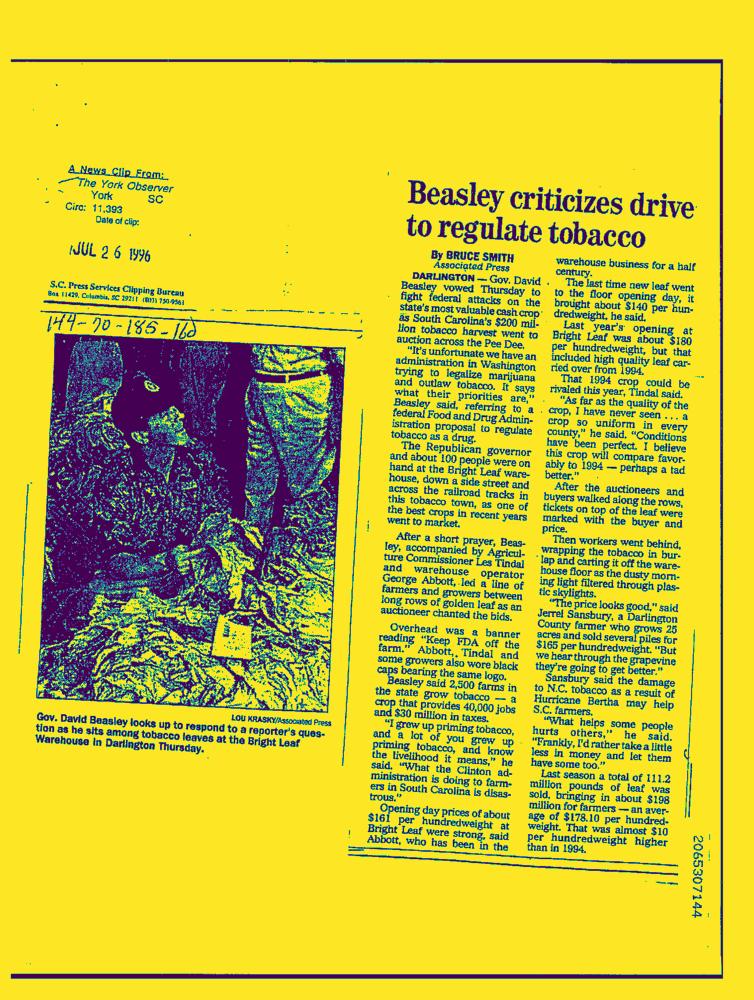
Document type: News-Article